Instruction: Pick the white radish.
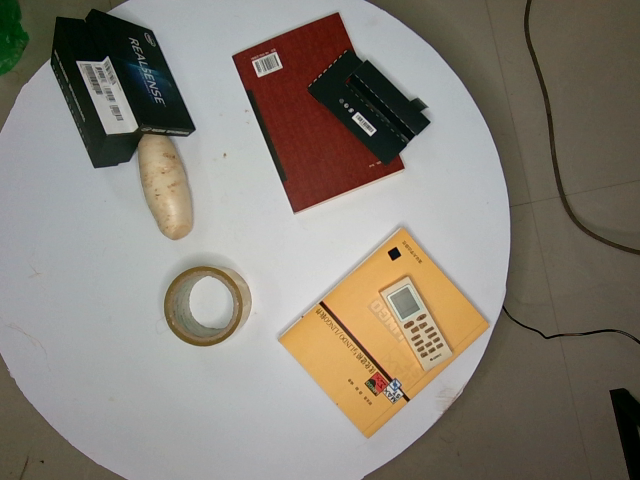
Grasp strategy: vertical